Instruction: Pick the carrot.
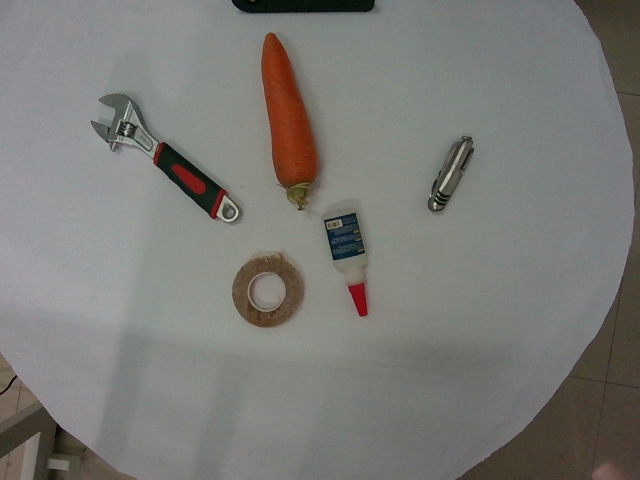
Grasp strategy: vertical